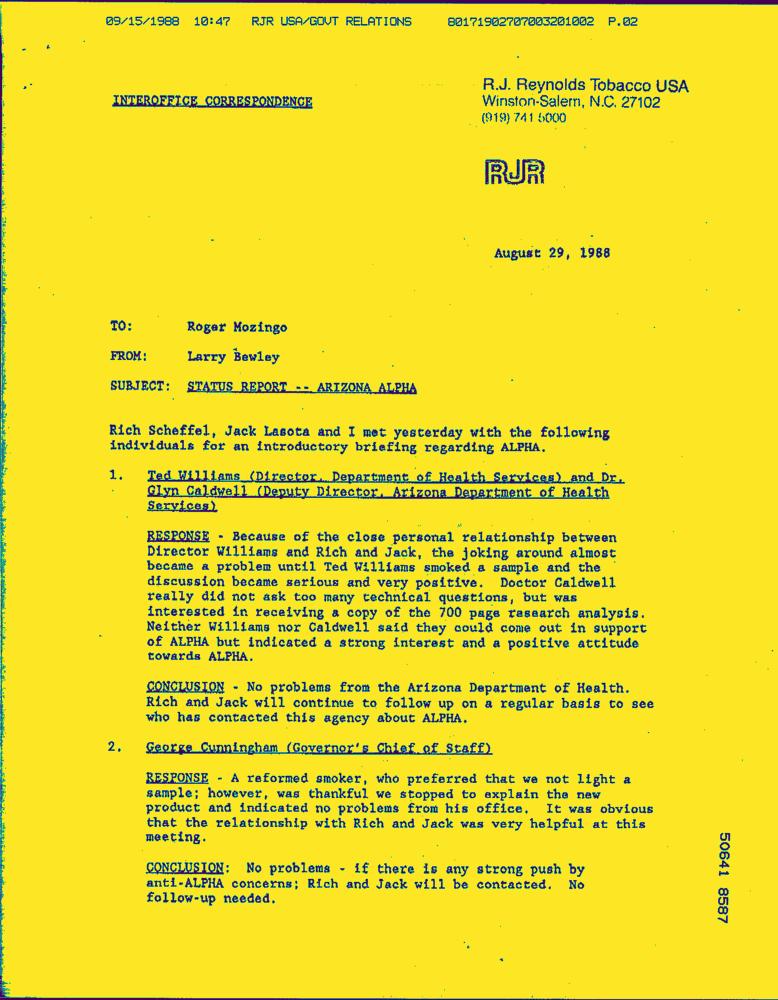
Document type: Letter-Doc